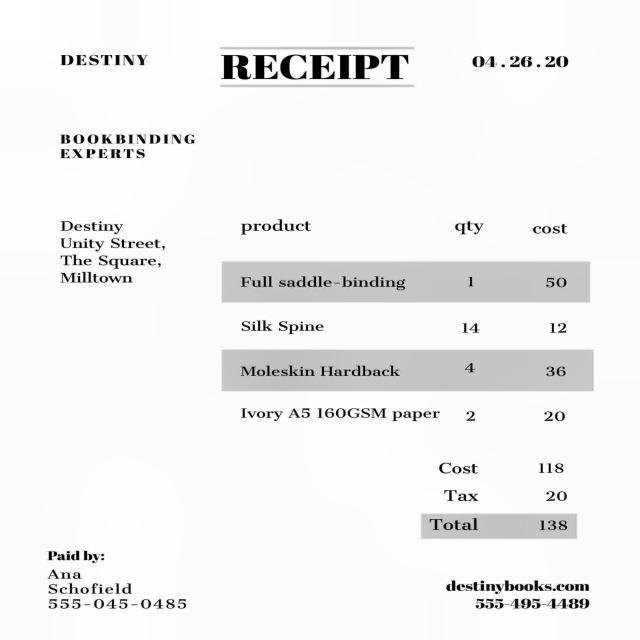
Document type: Invoice